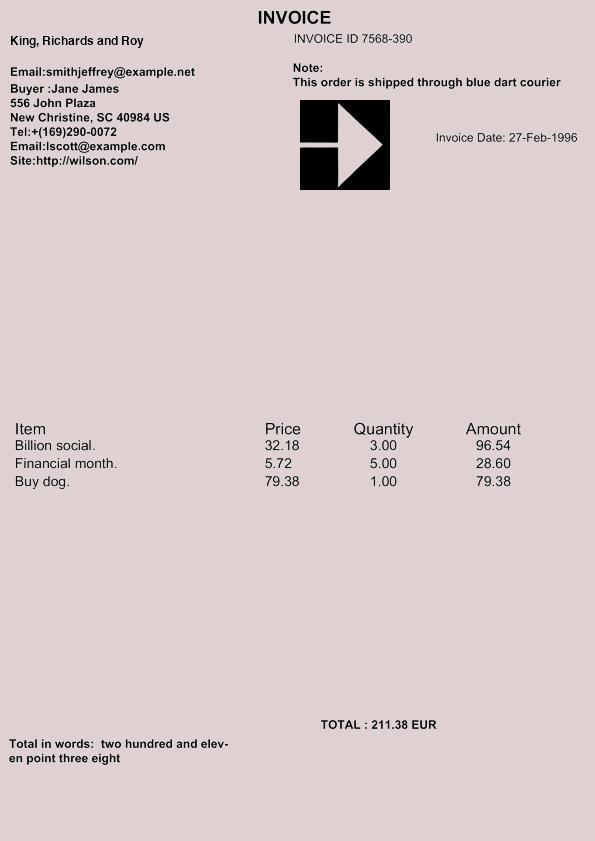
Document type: Invoice